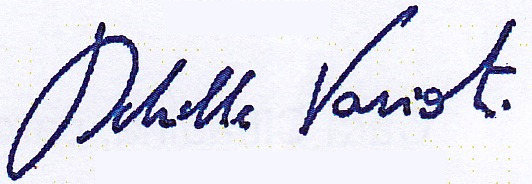
Signature of: achille variati